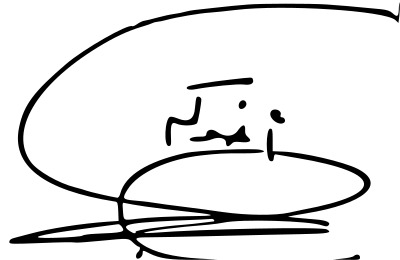
Signature of: mohammed bin salman al saud